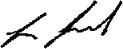
Signature of: lee zeldin